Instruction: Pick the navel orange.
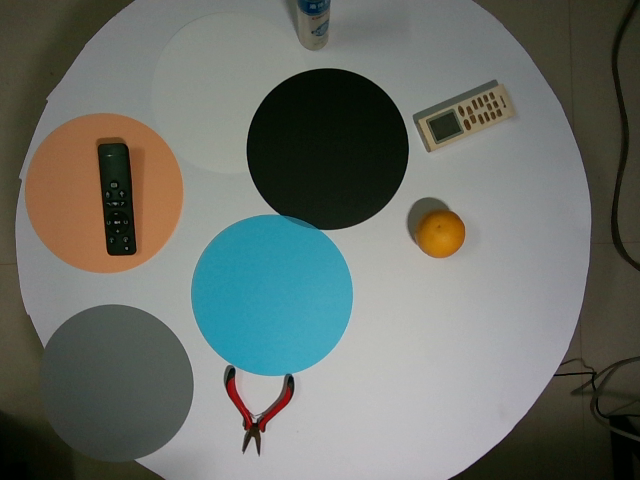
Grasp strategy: vertical